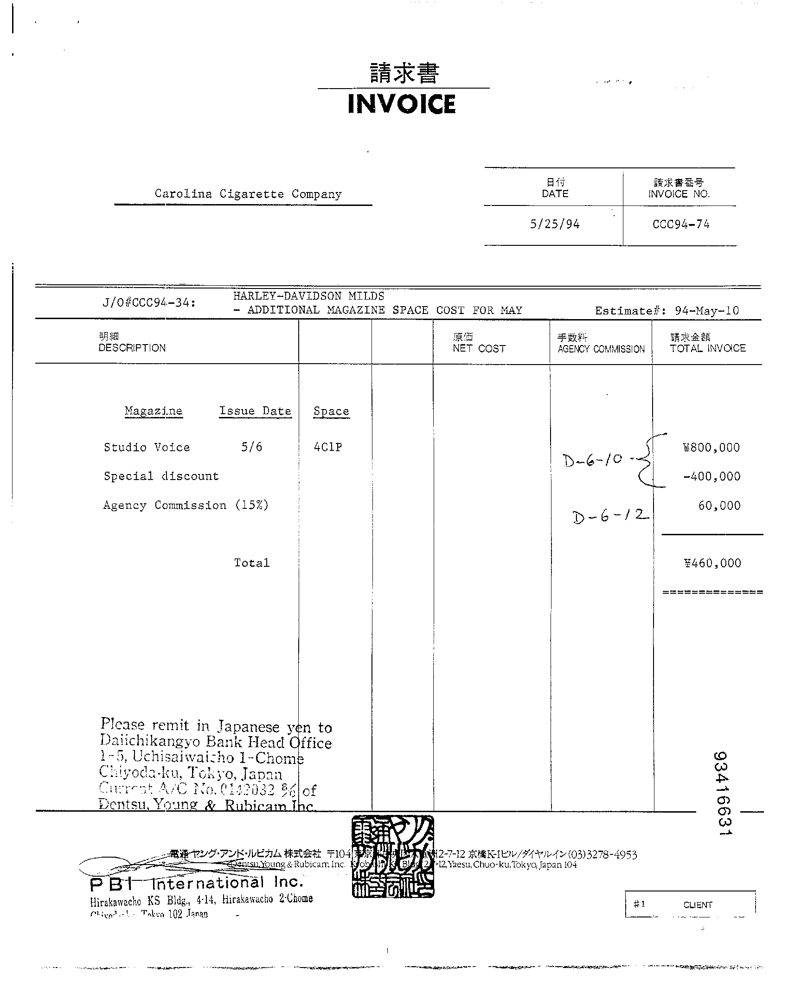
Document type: Invoice